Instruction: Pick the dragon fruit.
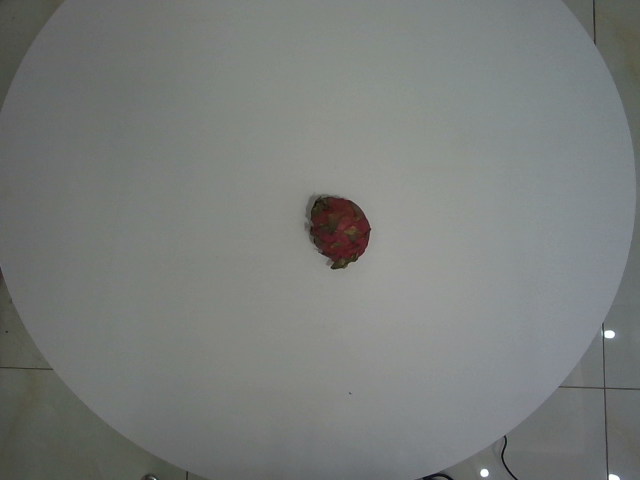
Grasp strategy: vertical